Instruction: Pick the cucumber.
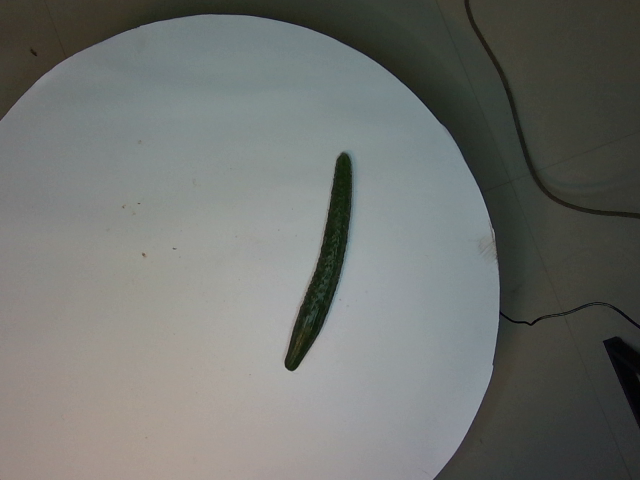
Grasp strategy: vertical